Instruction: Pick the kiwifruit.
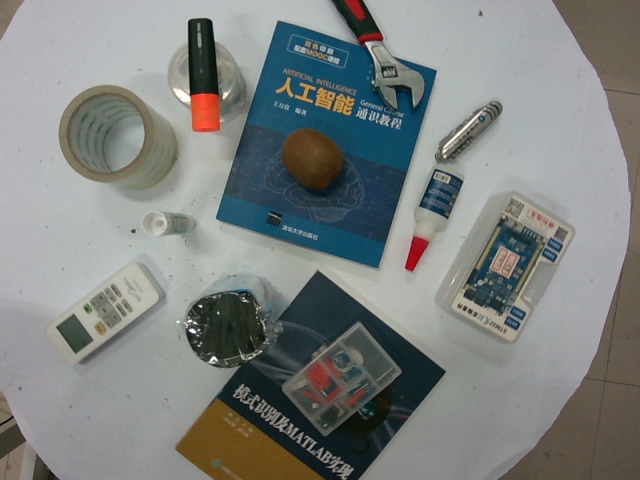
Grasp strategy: vertical